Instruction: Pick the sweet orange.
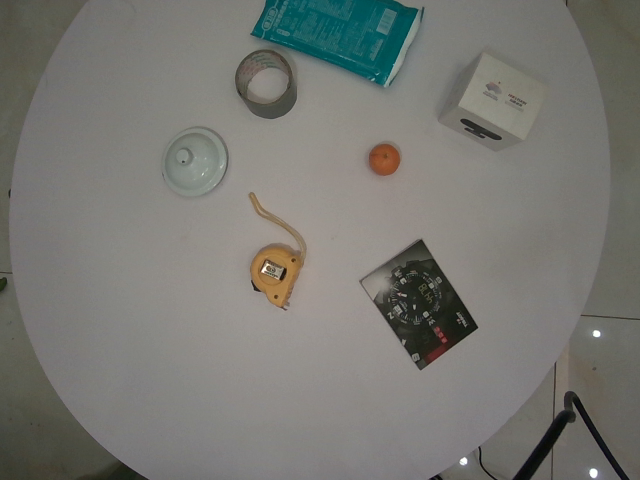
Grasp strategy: vertical